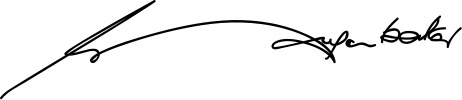
Signature of: john diefenbaker